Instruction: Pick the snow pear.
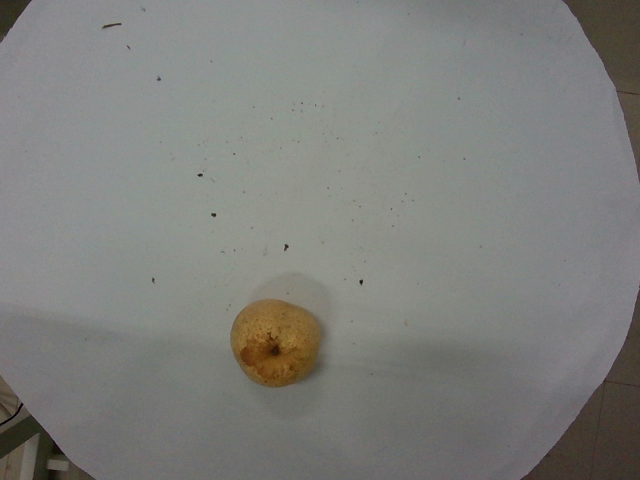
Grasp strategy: vertical